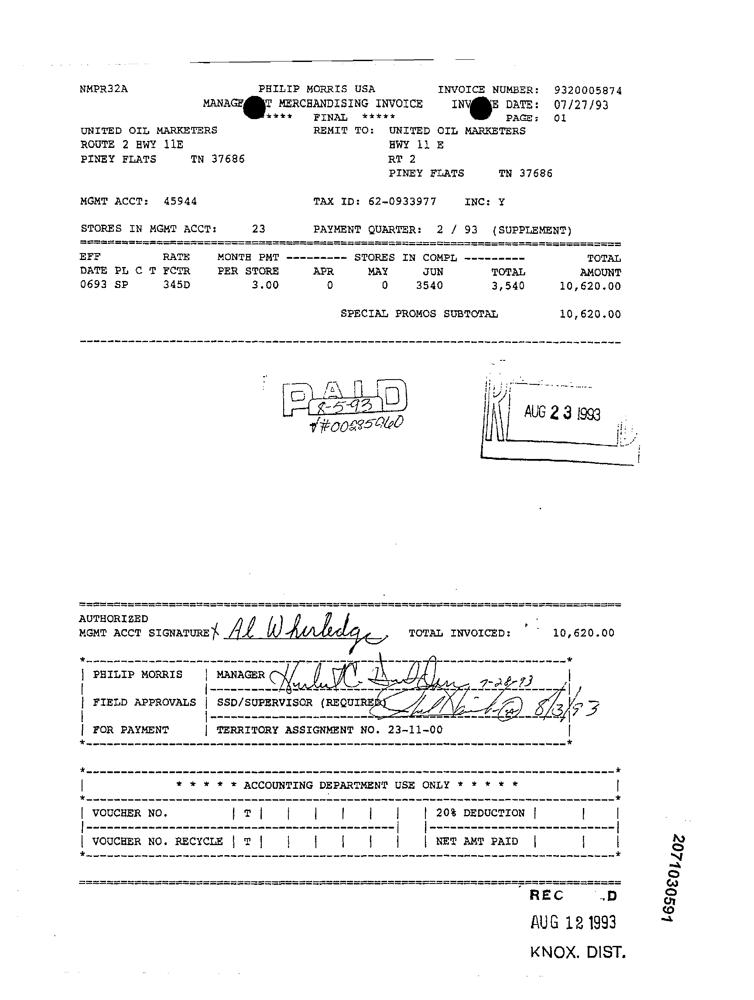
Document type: Invoice